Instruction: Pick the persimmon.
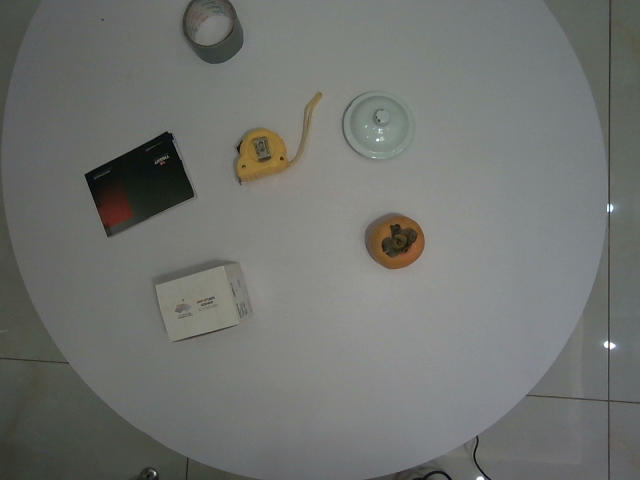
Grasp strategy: vertical